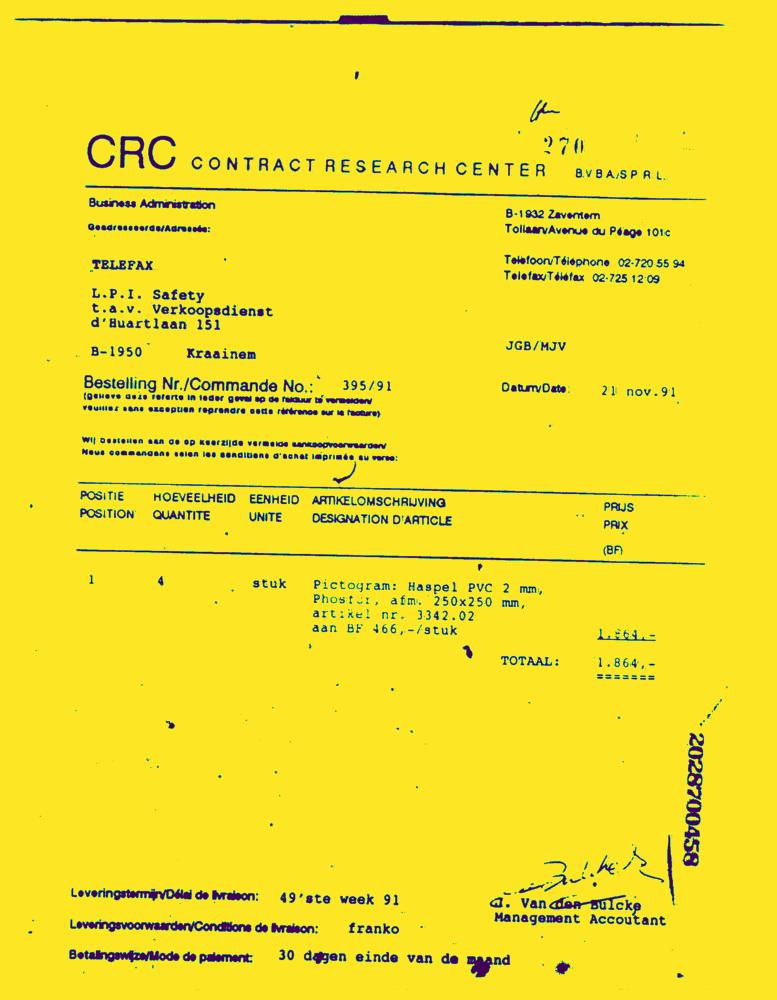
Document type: Invoice-Doc